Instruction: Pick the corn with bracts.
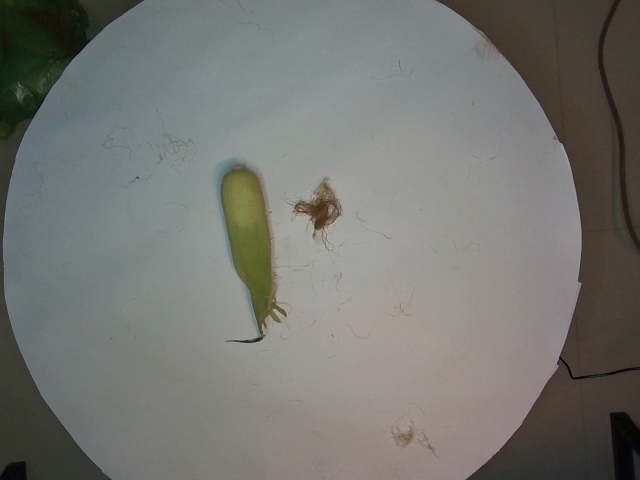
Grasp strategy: vertical